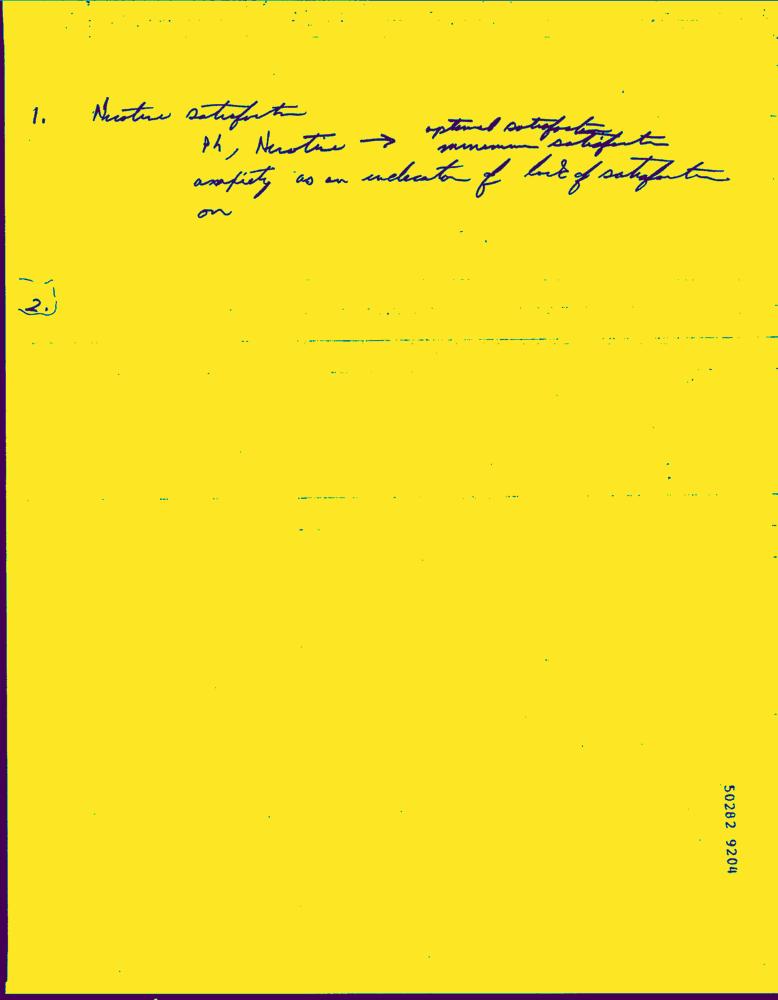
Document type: Hand-Written